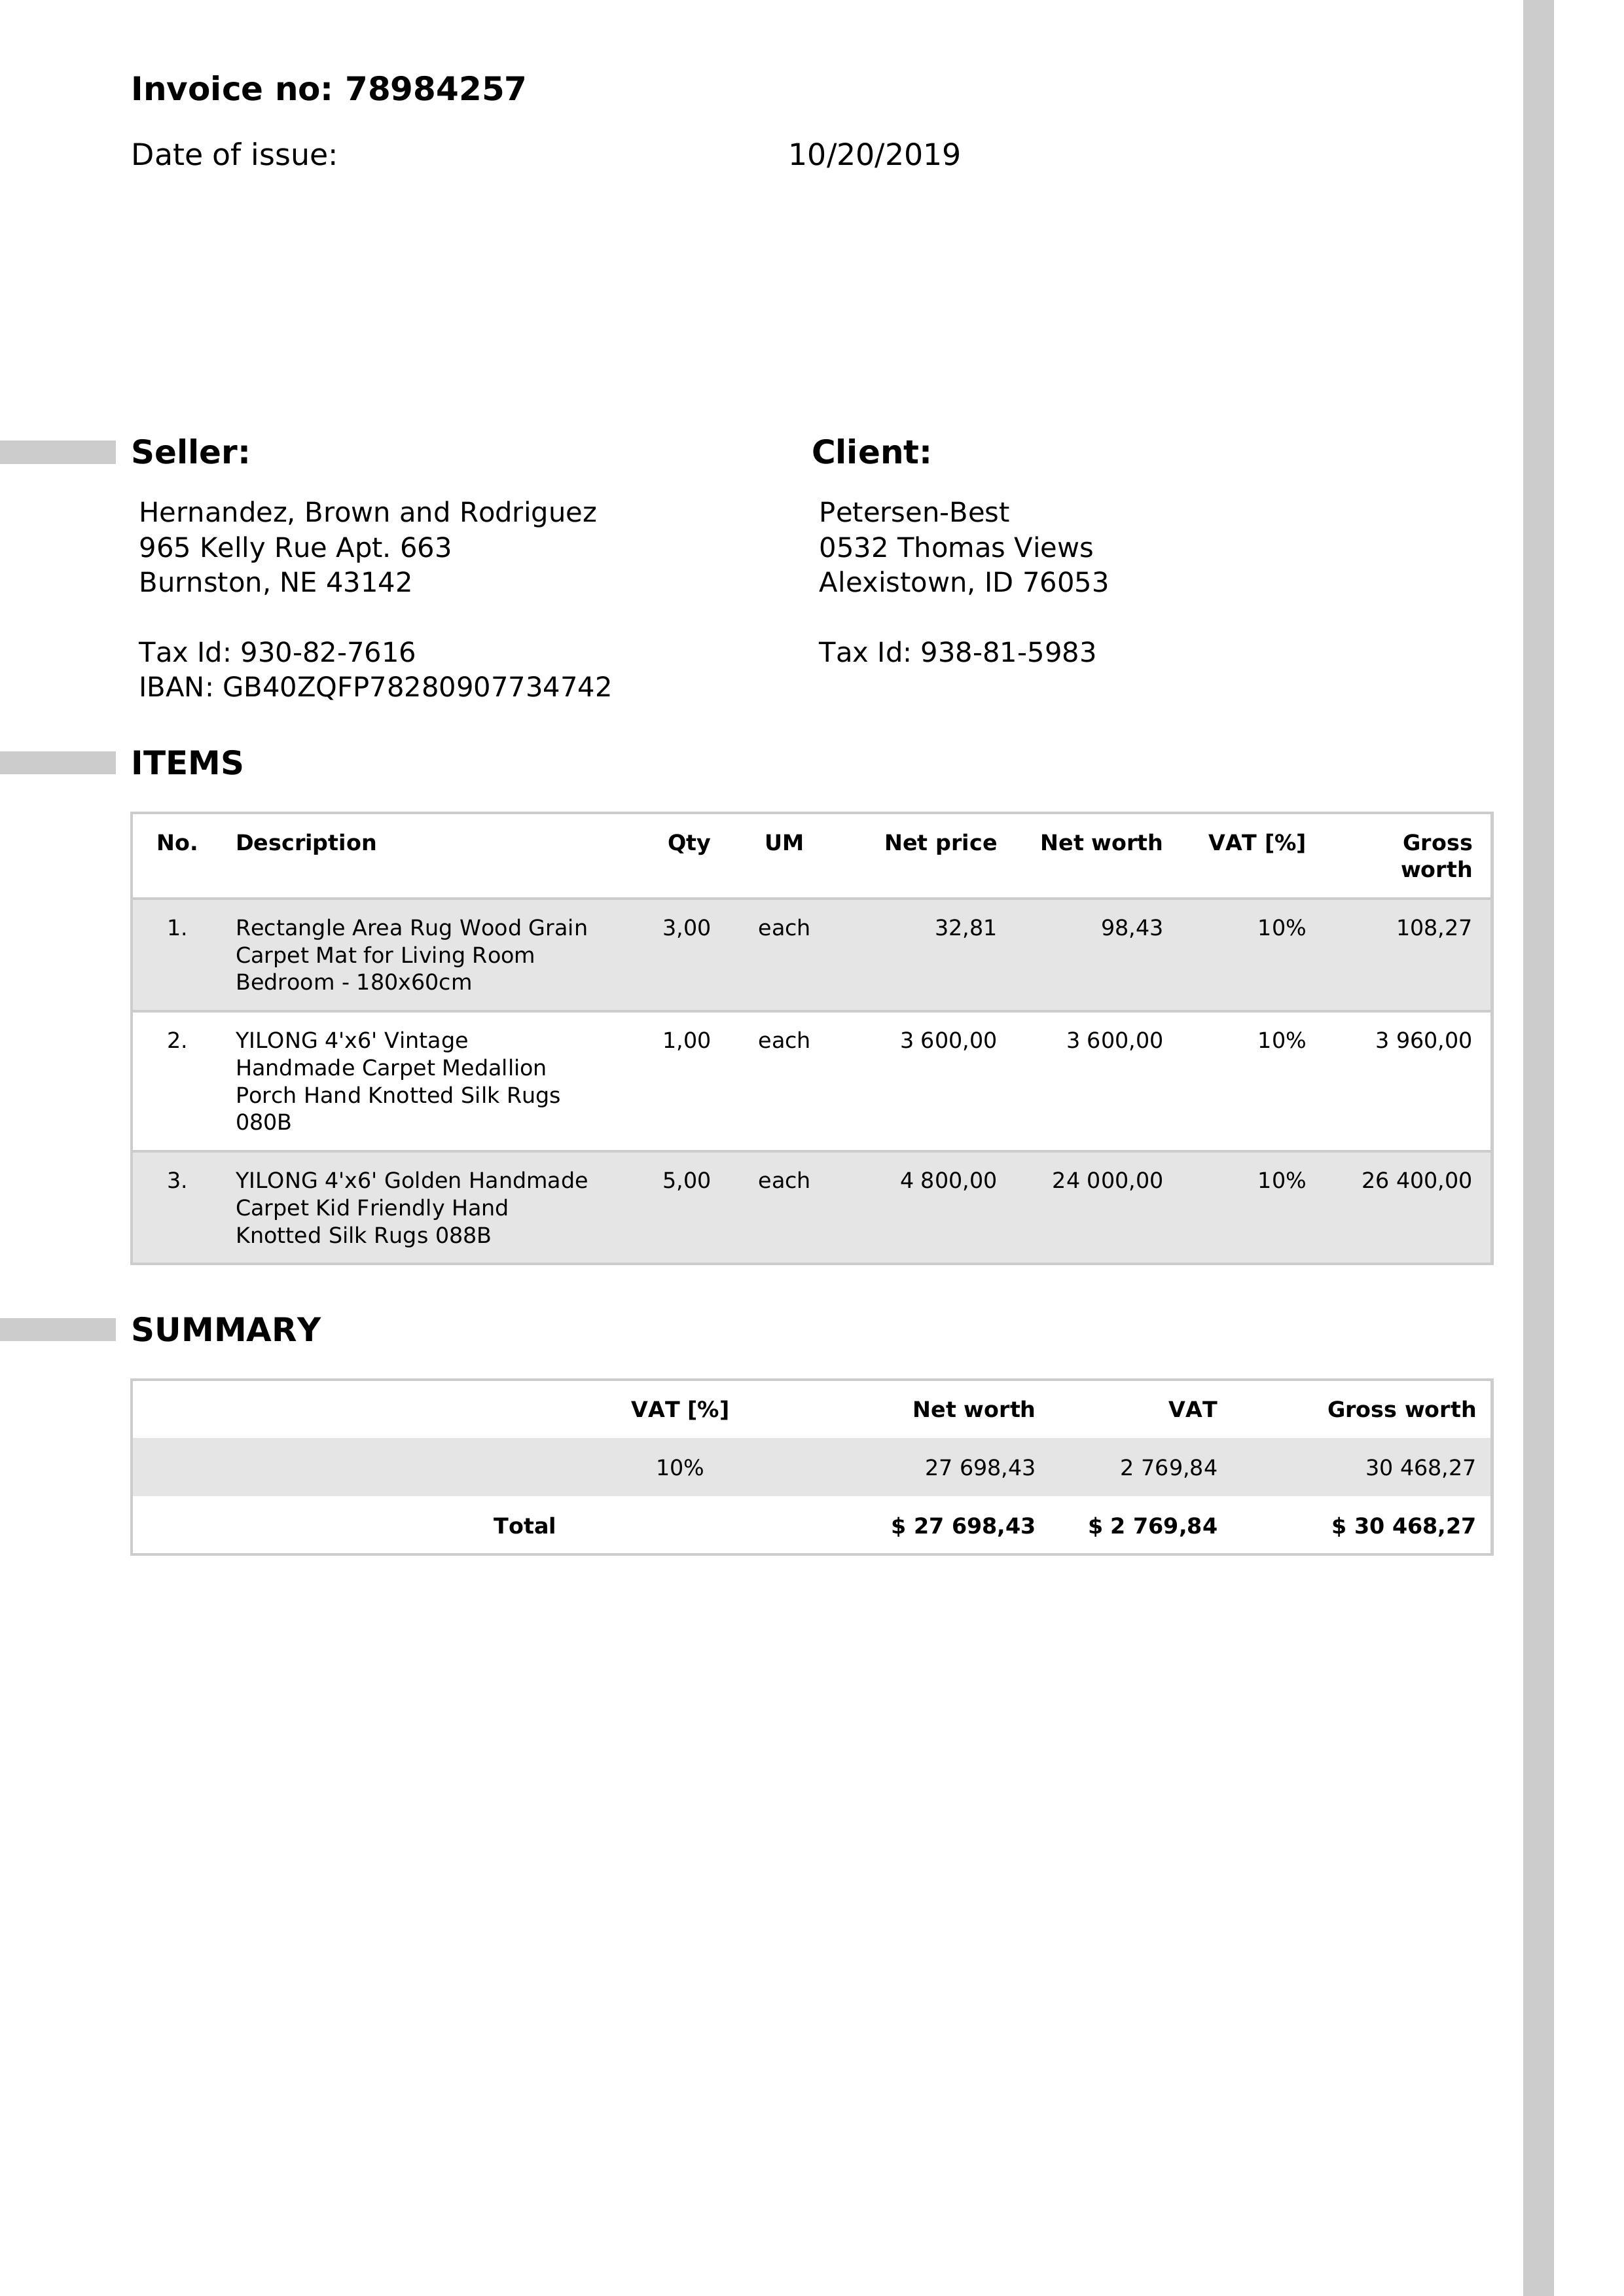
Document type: Invoice